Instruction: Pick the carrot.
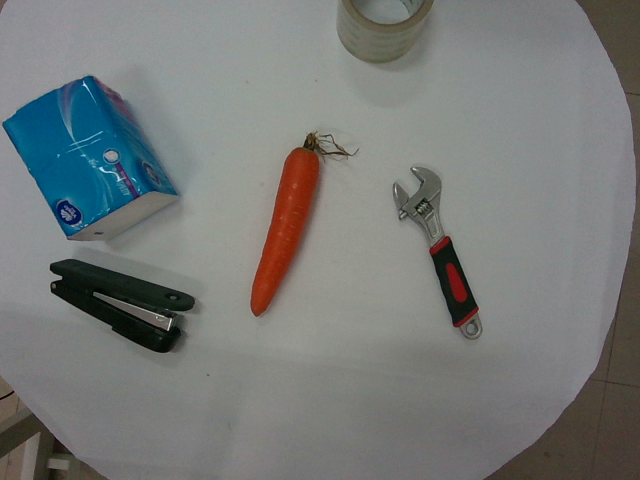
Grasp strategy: vertical